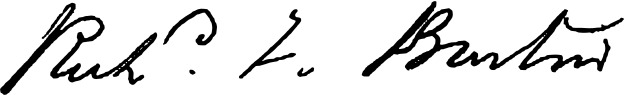
Signature of: richard francis burton